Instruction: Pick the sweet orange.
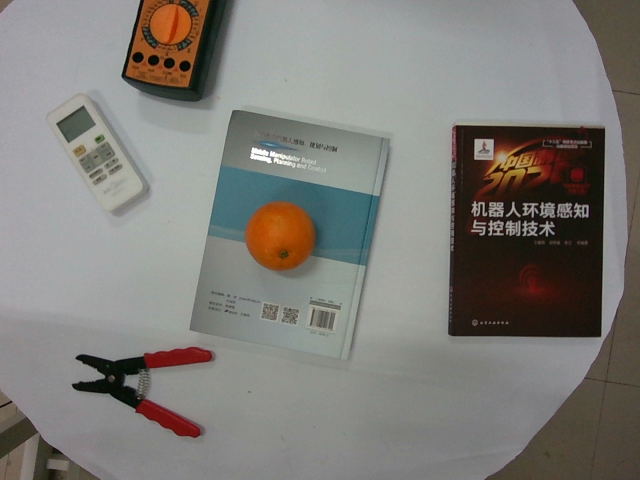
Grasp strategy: vertical